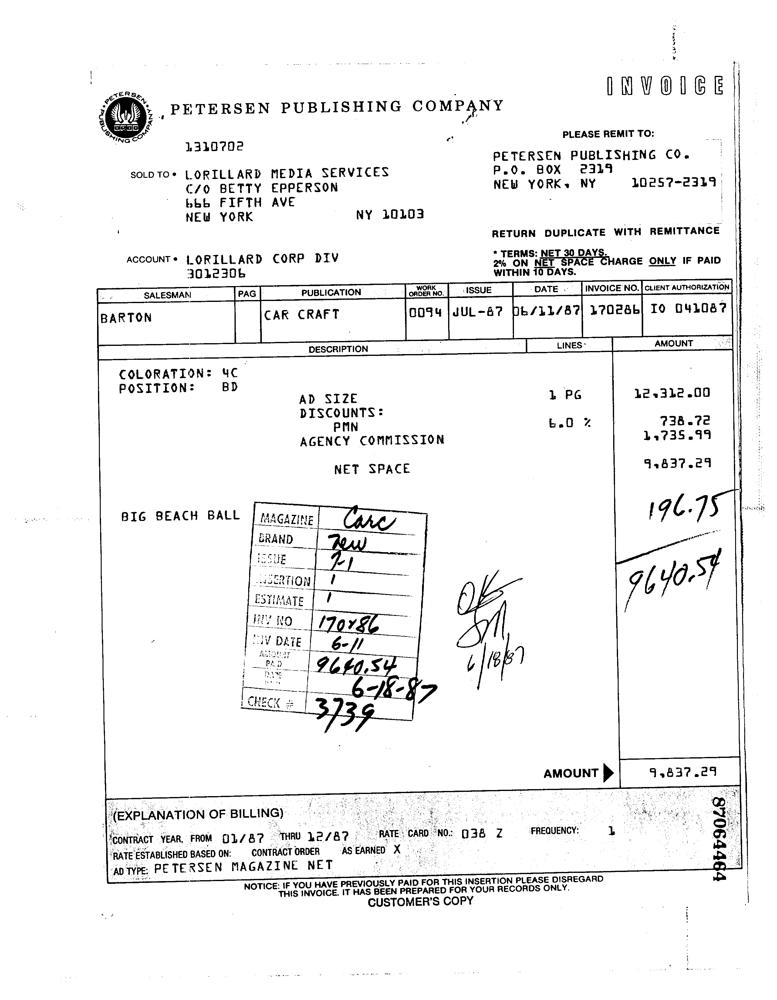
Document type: Invoice